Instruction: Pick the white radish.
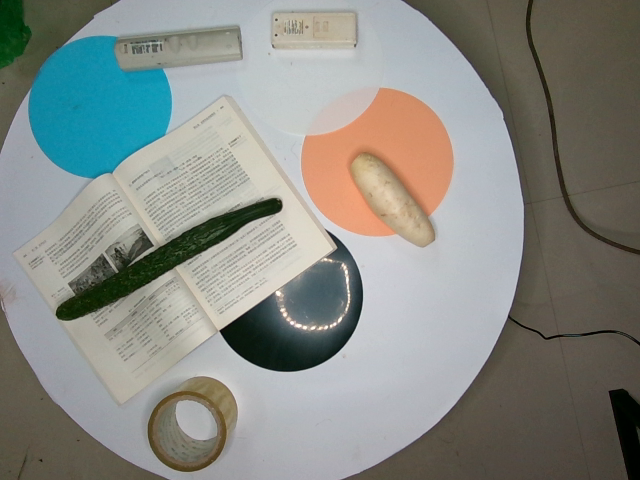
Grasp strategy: vertical